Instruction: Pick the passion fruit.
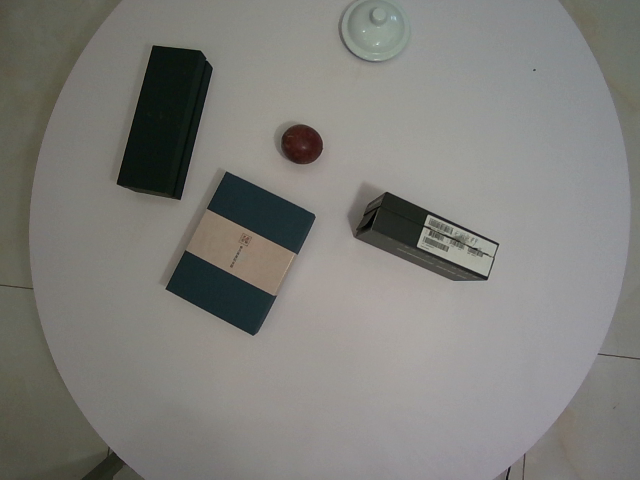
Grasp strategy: vertical